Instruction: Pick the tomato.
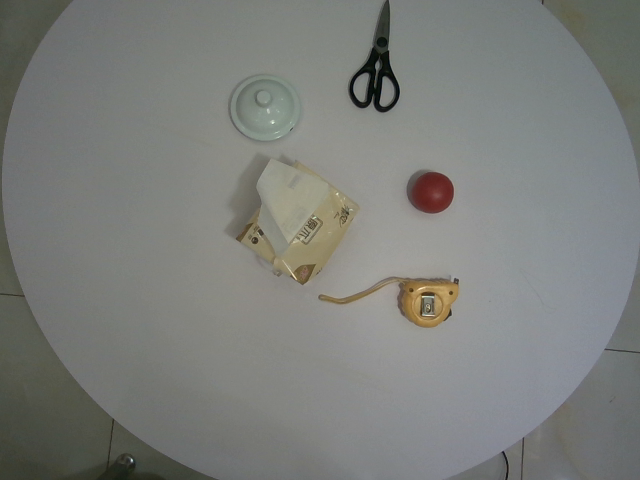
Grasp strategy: vertical